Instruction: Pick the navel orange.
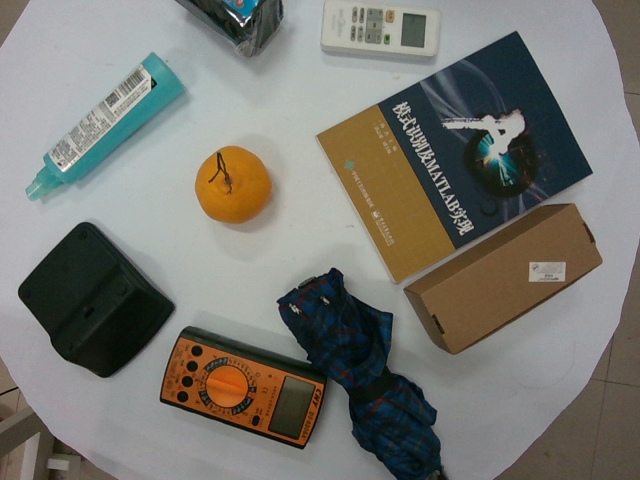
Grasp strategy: vertical